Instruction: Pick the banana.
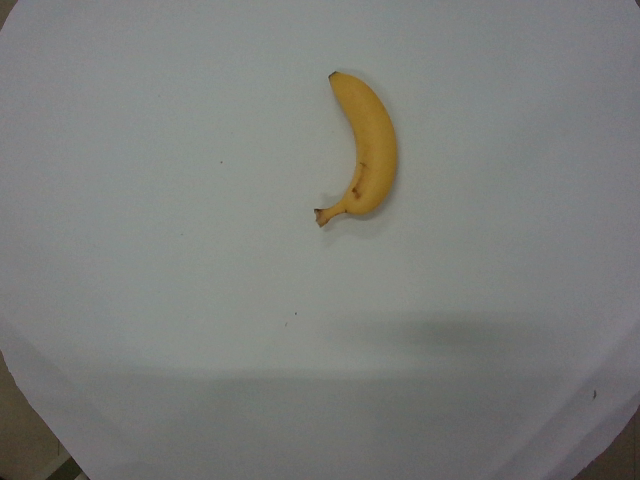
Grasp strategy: vertical